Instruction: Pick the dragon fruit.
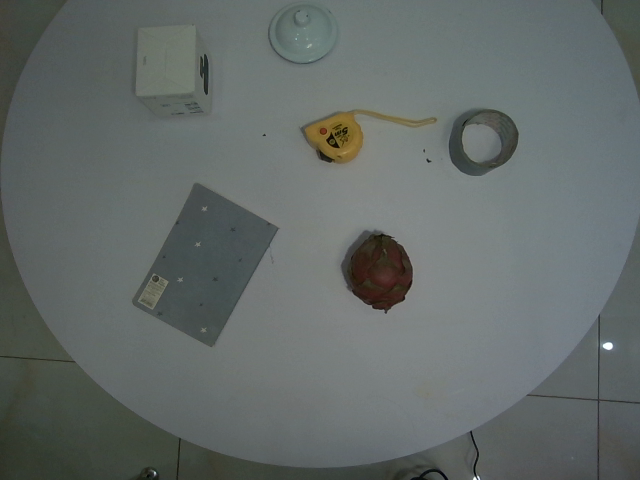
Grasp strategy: vertical